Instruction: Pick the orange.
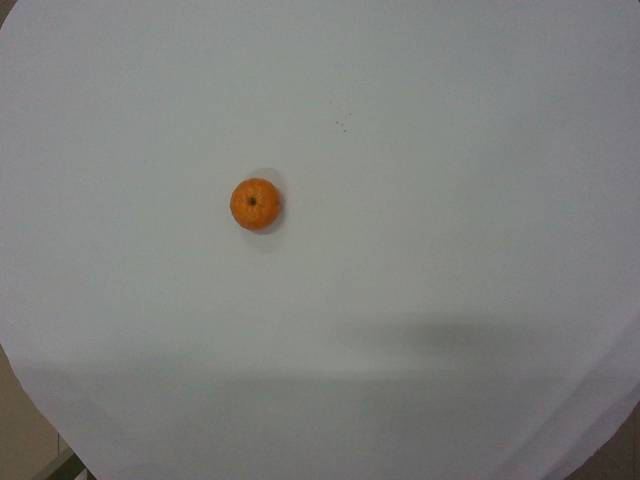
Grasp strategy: vertical